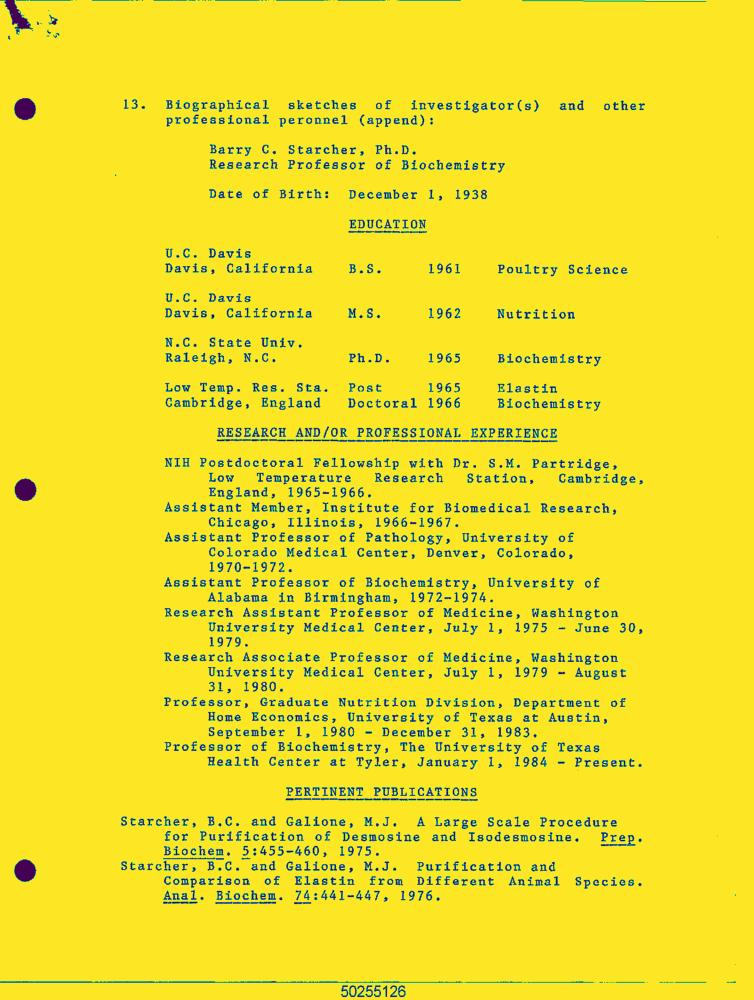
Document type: Resume-Doc